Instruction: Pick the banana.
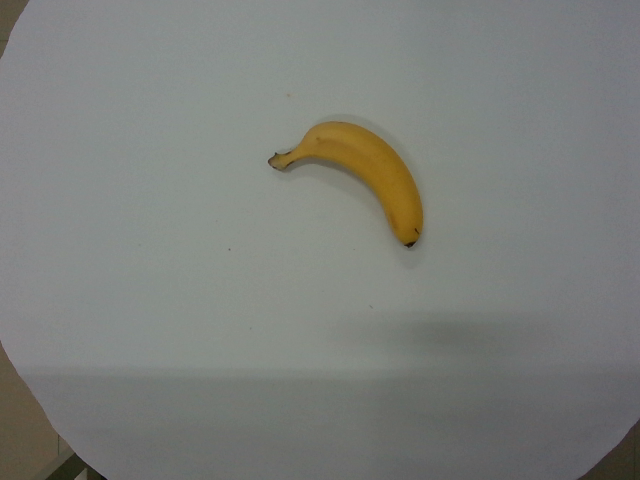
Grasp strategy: vertical